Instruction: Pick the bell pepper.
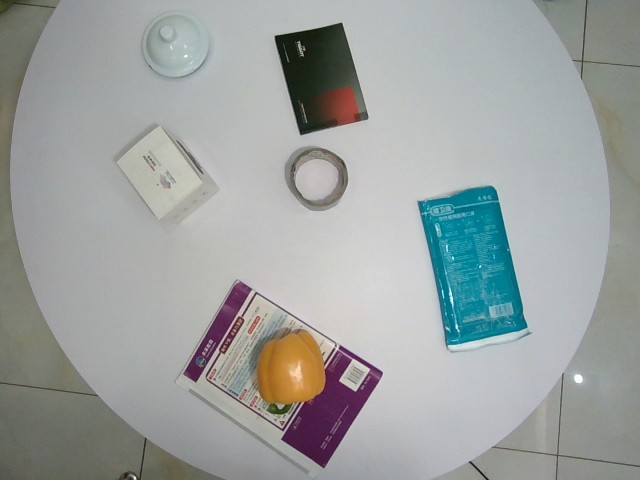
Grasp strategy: vertical